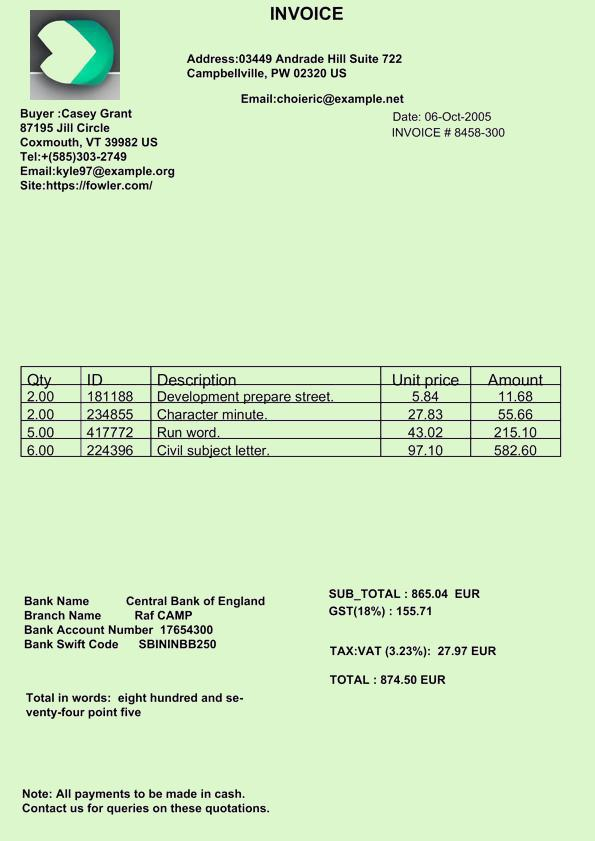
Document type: Invoice